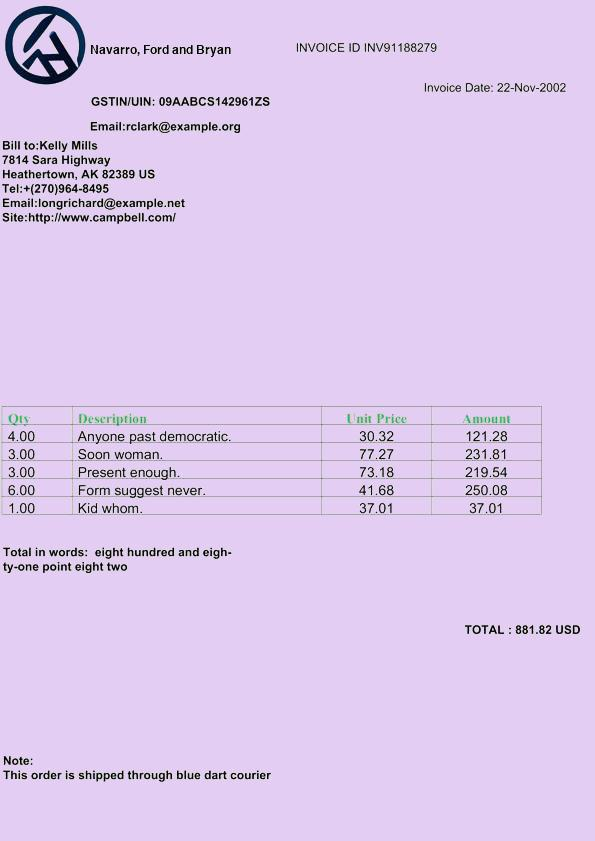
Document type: Invoice